Question: What jurisdiction, city, or county is the document associated with?
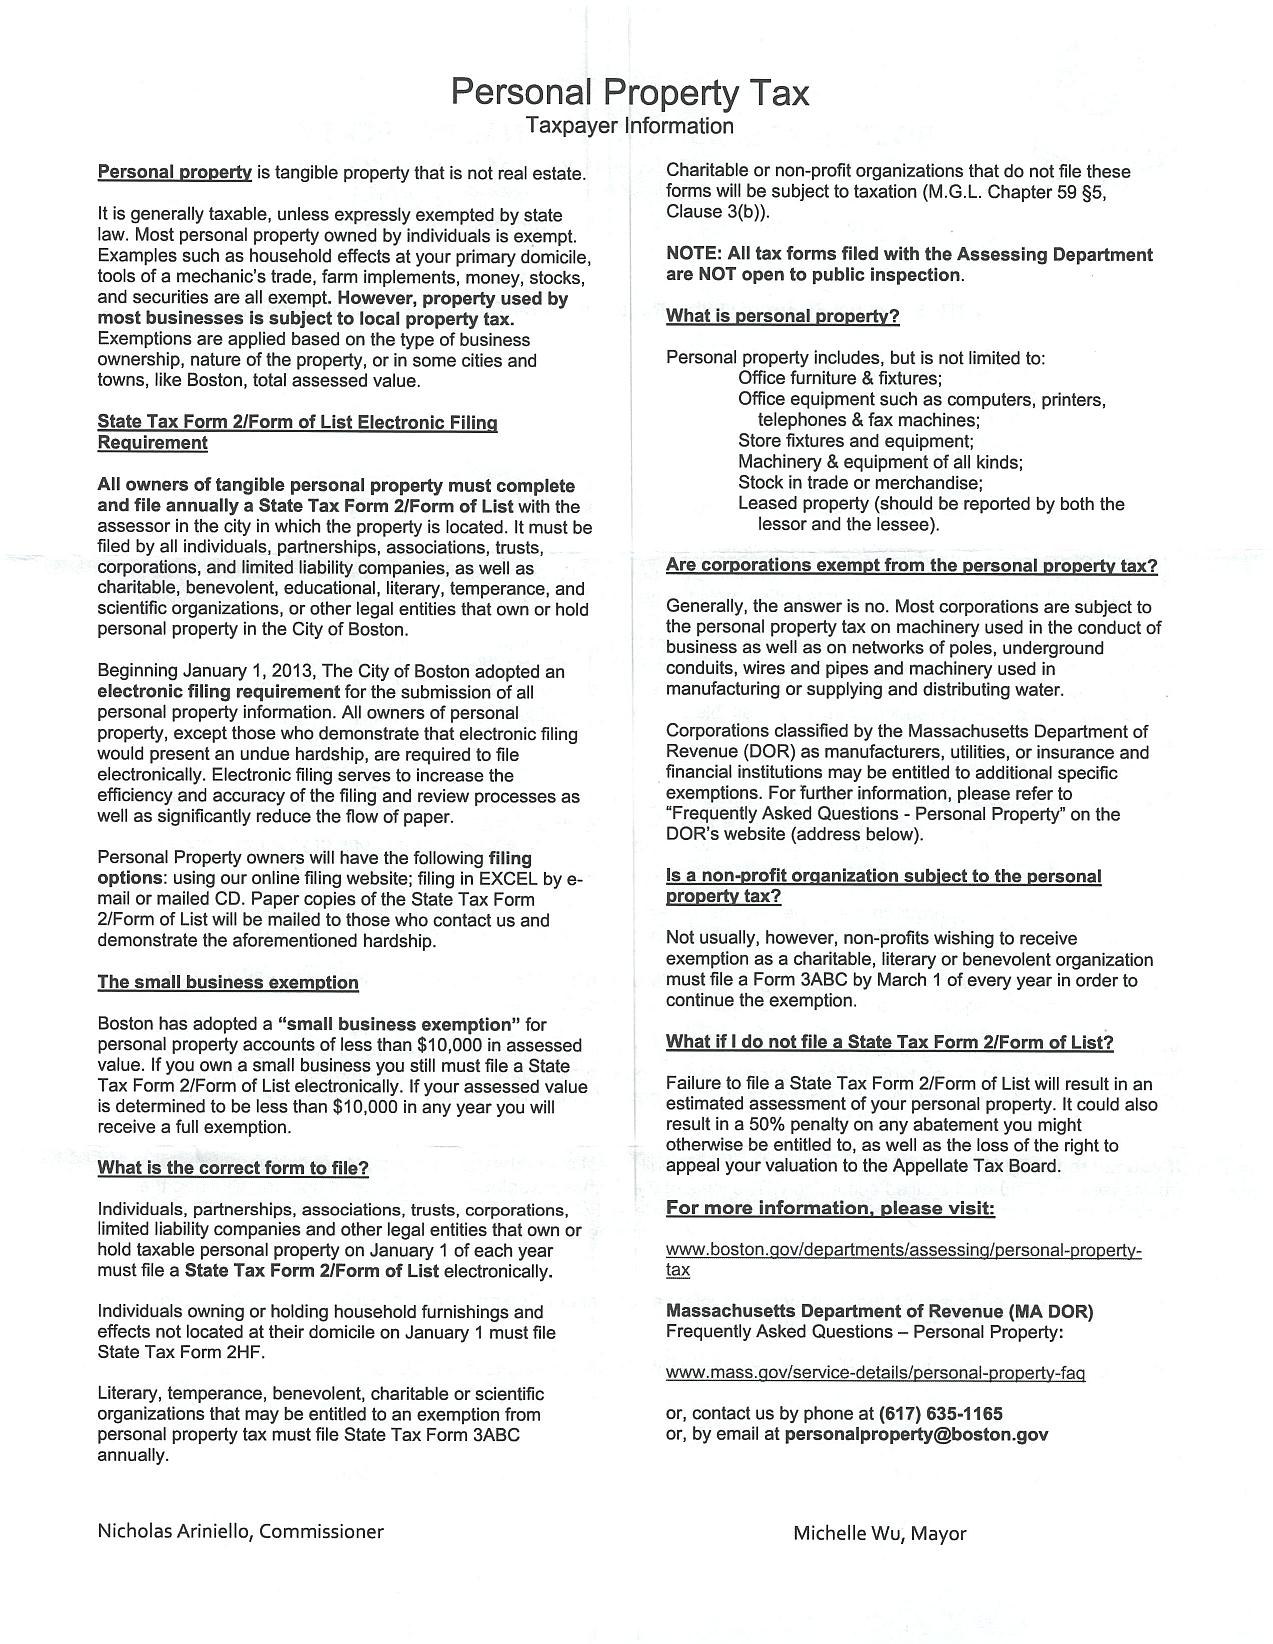
Answer: "Boston"